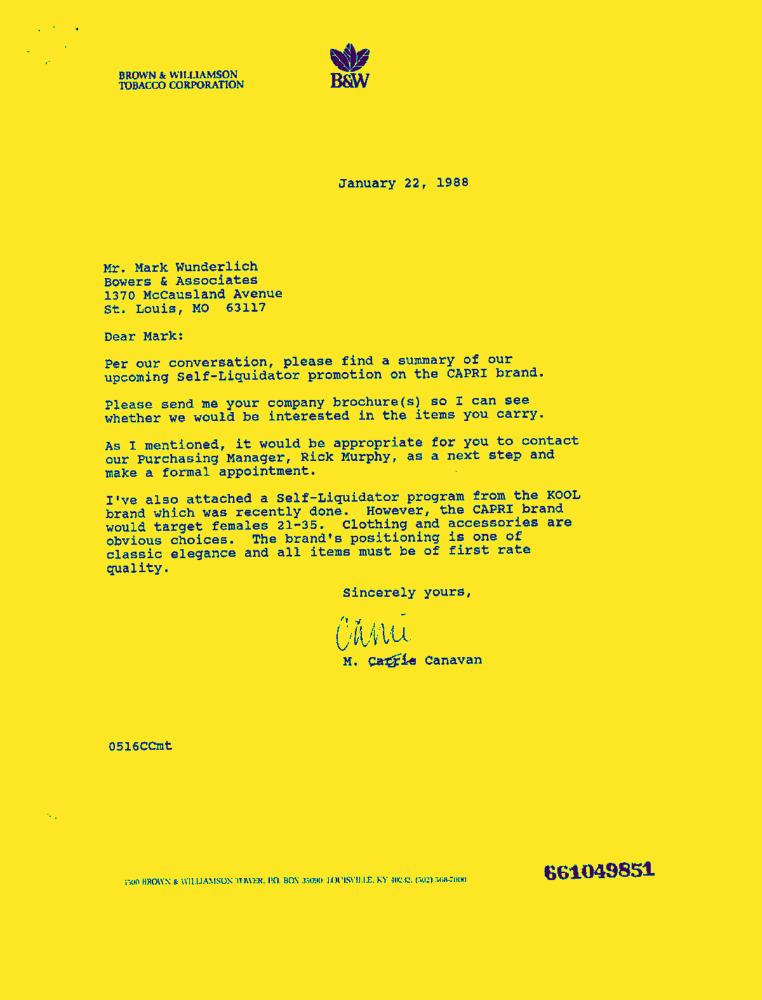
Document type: Letter-Doc